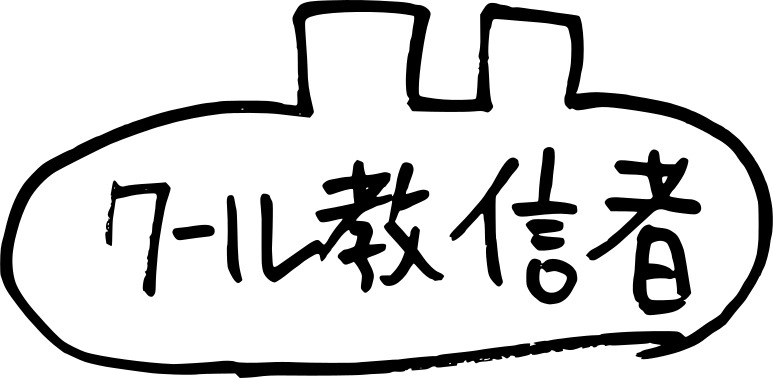
Signature of: coolkyousinnjya